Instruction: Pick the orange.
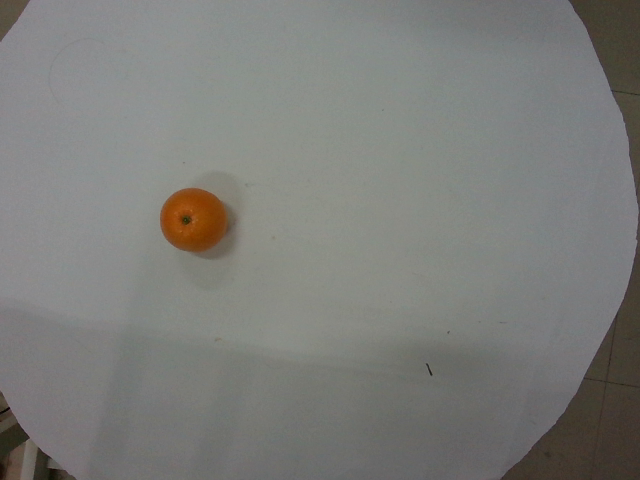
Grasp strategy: vertical